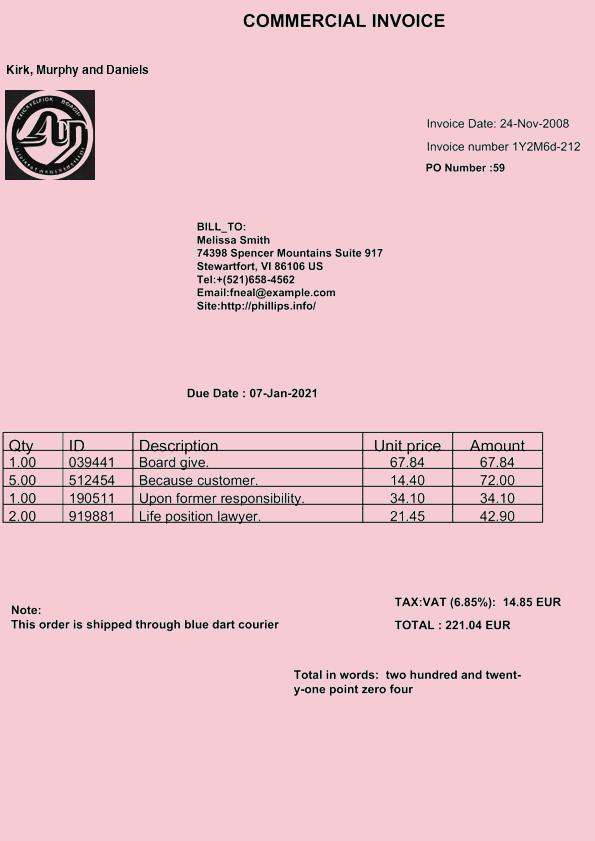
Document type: Invoice